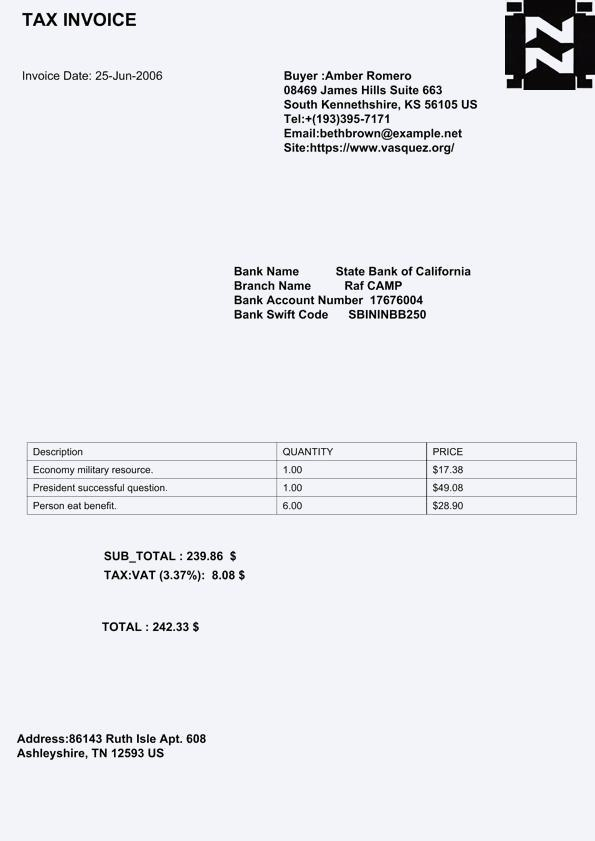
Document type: Invoice